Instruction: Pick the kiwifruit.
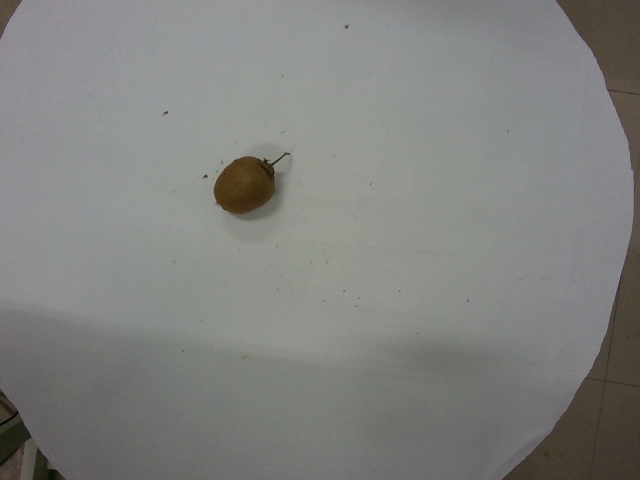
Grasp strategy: vertical